Patient: Male, age 62
A 62-year-old man was admitted to our hospital with left-sided chest and back pain and dyspnea. He had a history of asbestos exposure when he worked as a pipe fitter and wrecker for more than 30 years without a history of tuberculosis. Results of blood analysis were as follows: white blood cell count, 8.30 x 109/L (66.3% neutrophils, 17.5% lymphocytes); hemoglobin, 105 g/L; platelet count, 683 x 109/L; lactate dehydrogenase, 411 IU/L; and C-reactive protein, 3.80 mg/dL. Whole body computed tomography (CT) showed the marked circumferential left pleural thickening, and pleural effusion in the left chest (Fig. 1(A)). Fluorodeoxyglucose positron emission tomography (FDG-PET)/CT, performed after 10 days, revealed the progressively increased pleural thickening with an intense FDG uptake (Fig. 1(B)). A thoracoscopic pleural biopsy showed the dense proliferation of lymphoblastoid cells, which were medium- to large-sized with conspicuous nucleoli. Tingible body macrophages were scattered among them, representing a "starry sky" appearance (Fig. 2(A)). Immunohistochemical analysis revealed that the lymphoblastoid cells were positive for CD20, CD79a, BCL2, and BCL6, but negative for CD3, CD5, CD10, MUM1, cyclin D1, and TdT. The lymphoblastoid cells were also positive for tumor necrosis factor (TNF) (52B83; Santa Cruz Biotechnology, Santa Cruz, CA) (Fig. 2(B)) and interleukin-6 (IL-6) (10C12; Novocastra, Newcastle Upon Tyne, UK) (Fig. 2(C)). In situ hybridization for Epstein-Barr-encoded RNA was negative. The proliferation index, as assessed by Ki67 (30-9; Ventana Medical Systems, Tucson, AZ) (Fig. 2(D)), was approximately 90%. Fluorescence in situ hybridization analysis did not detect MYC rearrangement. Southern blotting revealed clonal rearrangement of the immunoglobulin heavy chain gene (Fig. 3). The patient was eventually diagnosed with HGBL, NOS, according to the 2017 WHO classification. Following treatment with 2 courses of R-CHOP therapy (a regimen of rituximab, cyclophosphamide, doxorubicin, vincristine, and prednisolone), the pleural thickening reduced. But after 3 courses of R-CHOP therapy, the tumor enlarged again. Following salvage chemotherapy with 3 courses of R-Hyper CVAD/MA therapy (a regimen of rituximab, hyper-fractionated cyclophosphamide, vincristine, doxorubicin and dexamethasone alternating with rituximab, methotrexate and cytarabine), the tumor disappeared (Fig. 1(C)).
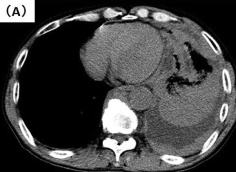
Image caption: Radiological findings of CT. (A) CT scan on admission, demonstrating marked circumferential left pleural thickening, and pleural effusion in the left chest.